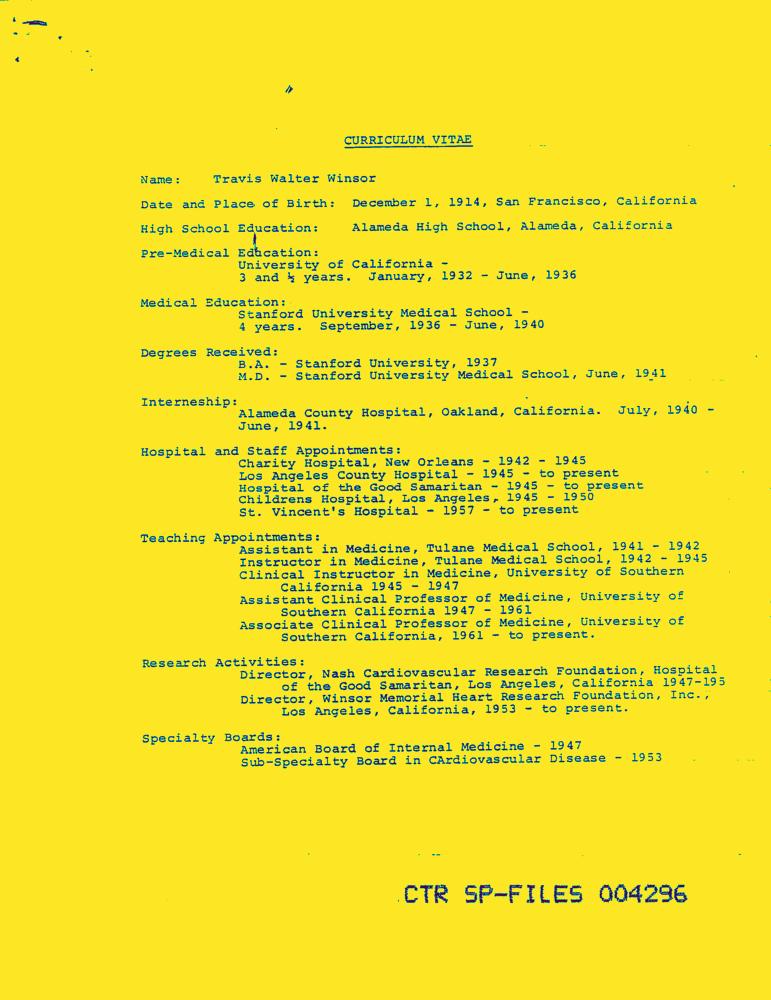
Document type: Resume-Doc